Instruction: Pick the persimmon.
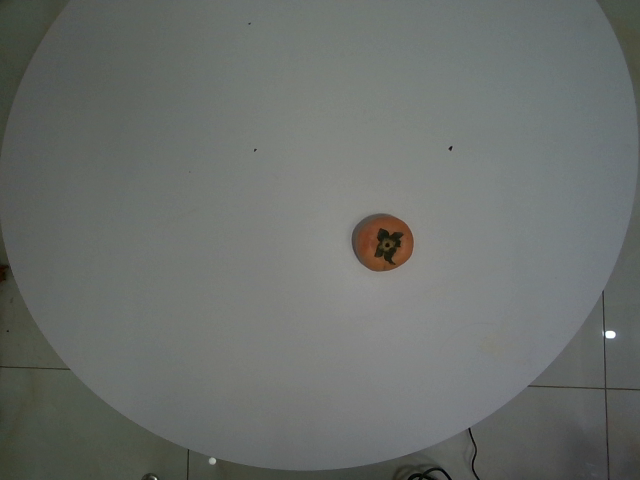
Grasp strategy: vertical